Question: What appears to be the issue?
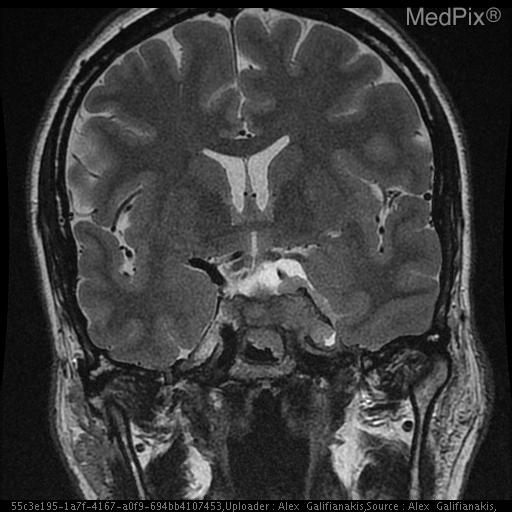
Answer: The findings suggest Avidly enhancing suprasellar mass distinct from the pituitary measuring approximately 3.3 x 2.5 x 3.5 cm. The mass surrounds the left cavernous internal carotid artery extending into the medial aspect of the right cavernous sinus.

The tumor extends anteriorly to the left orbital apex.  There is suprasellar and pontine cistern extension also coursing along the posterior margin of the majority of the clivus. There is posterior extension of the mass surrounding the left 5th cranial nerve involving Meckel's cave as well as surrounding the cisternal portion of the 5th cranial nerve. The mass extends to but not definitely within the left foramen ovale involving the left foramen rotundum as well. The mass abuts the left margin of the basilar artery and the left anterior margin of the mid brain. It extends into the posterior-superior aspect of the sphenoid sinus as well.

A fluid intensity, non-enhancing structure is seen along the posterior margin of the above described mass filling the superior pontine cistern with extension into the left suprasellar cistern measuring 2.3x1.5x1.2 cm.. The mass involves the left cavernous sinus, surrounds the carotid, and extends forward to the orbital apex, and backward to the tentorium and clivus.. The patient might have a history of 42 y.o. woman with elevated prolactin. Please evaluate for evidence of pituitary adenoma.